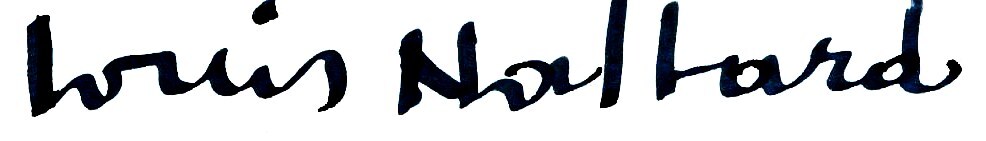
Signature of: louis nallard